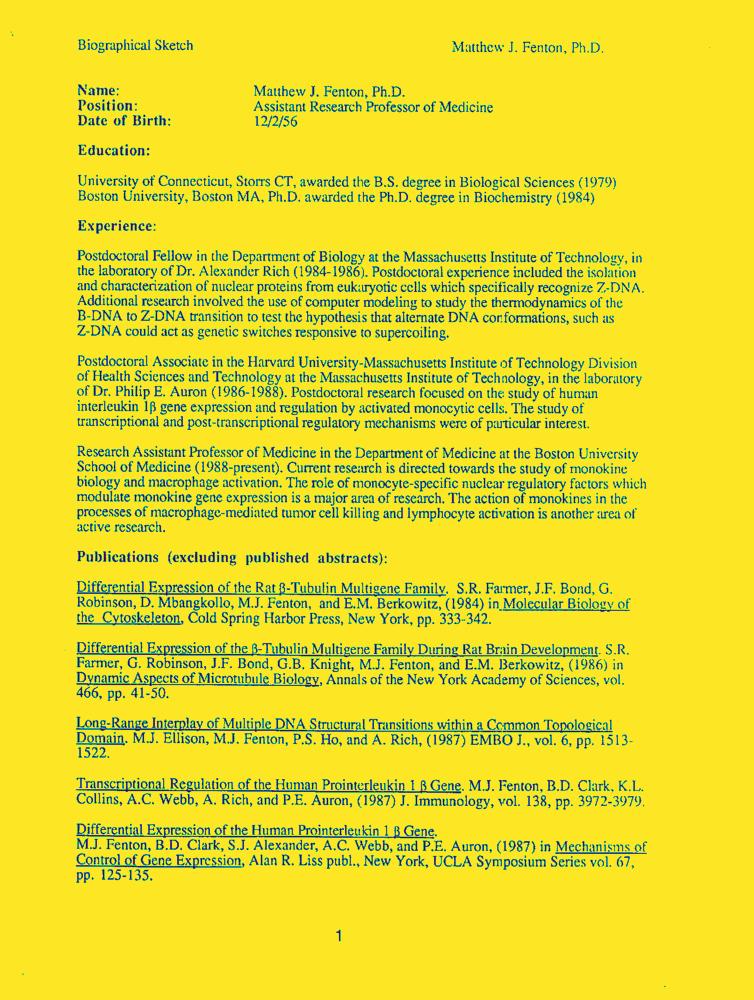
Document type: Resume-Doc